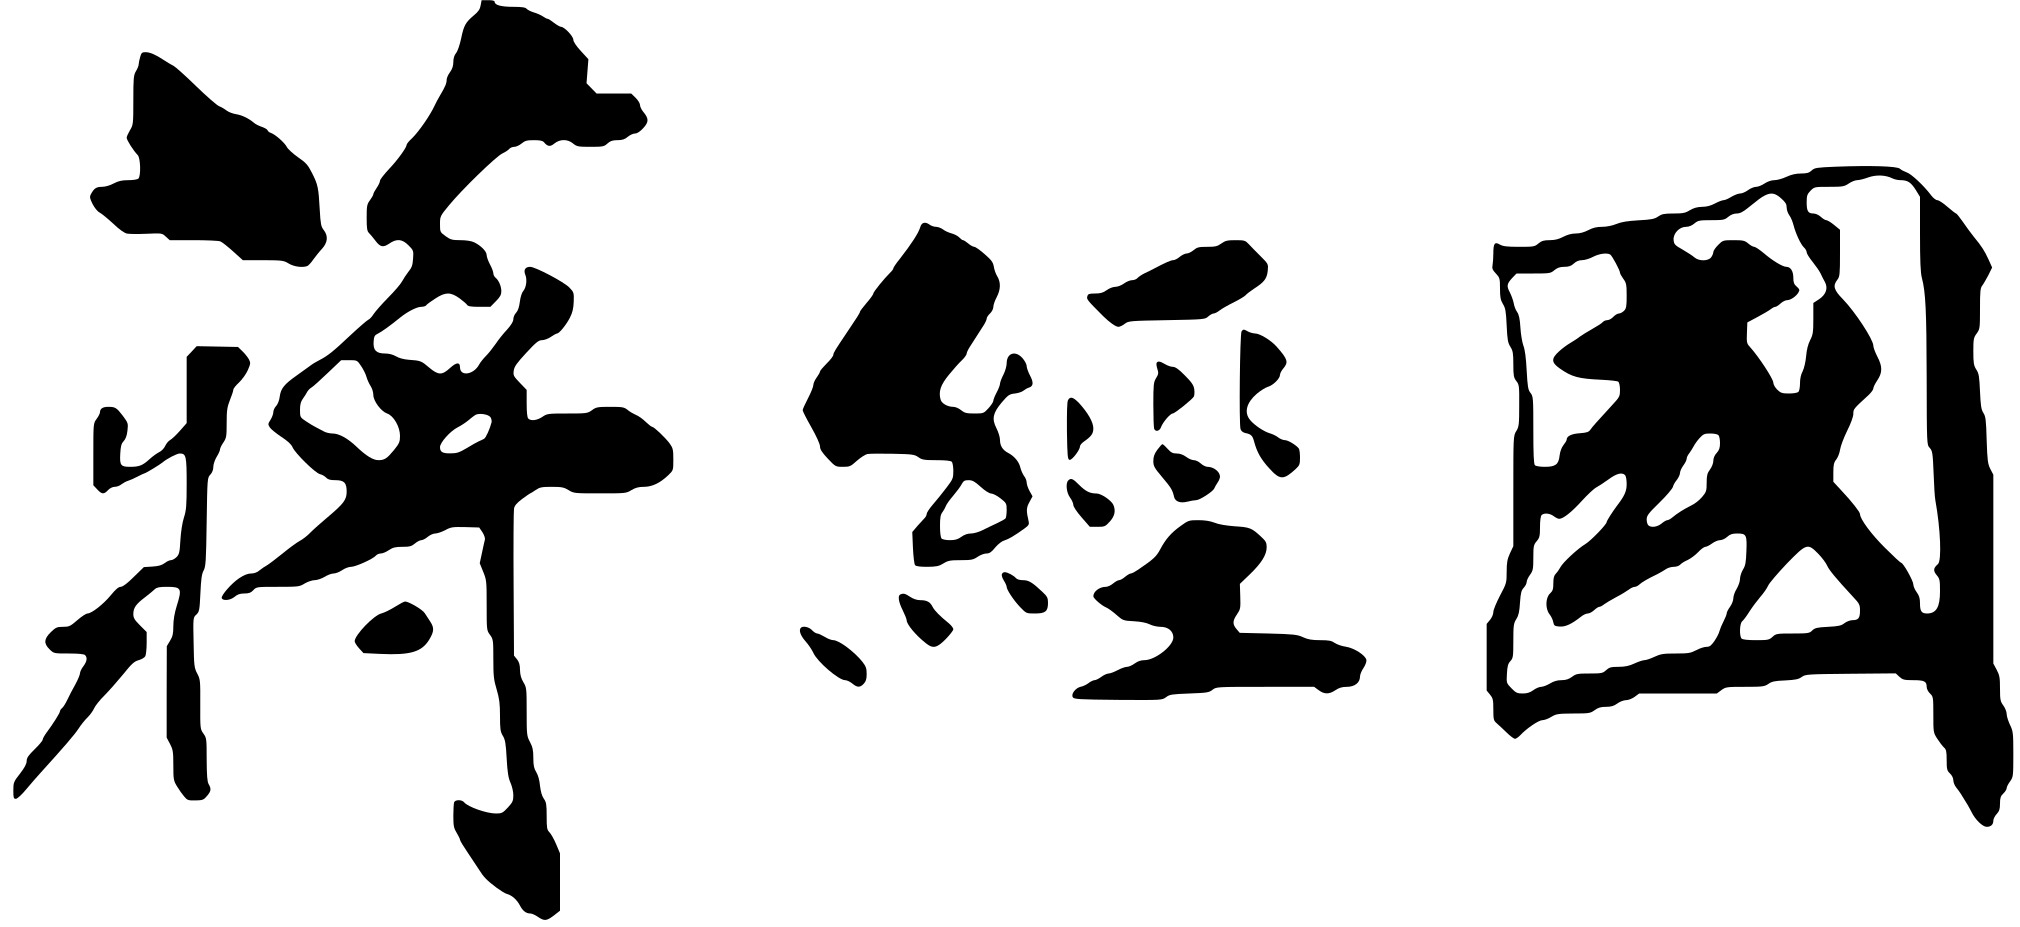
Signature of: chiang ching kuo